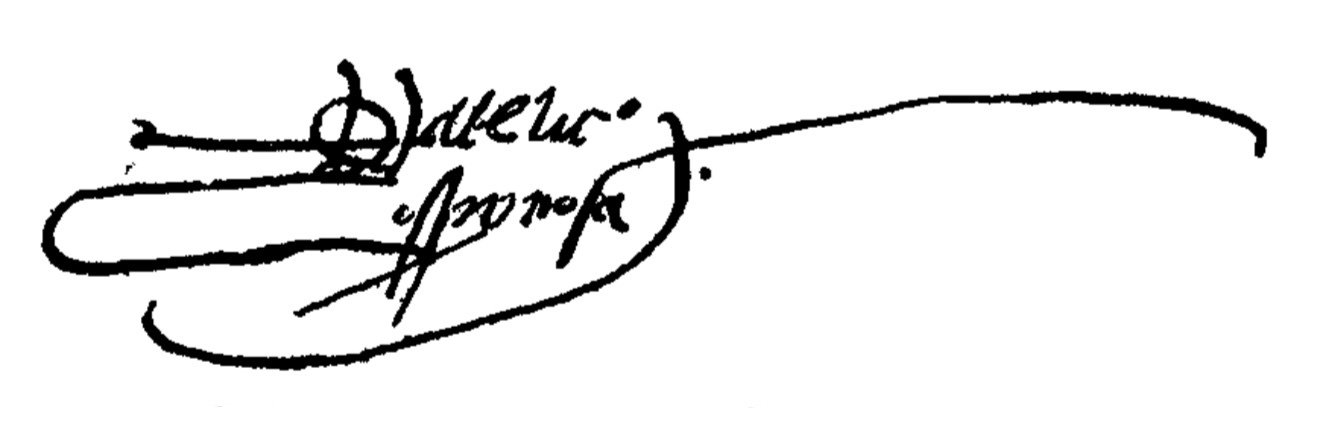
Signature of: gaspar de espinosa